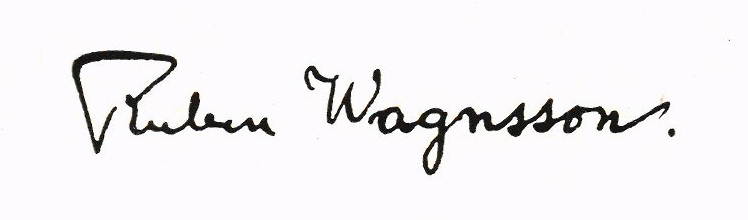
Signature of: ruben wagnsson